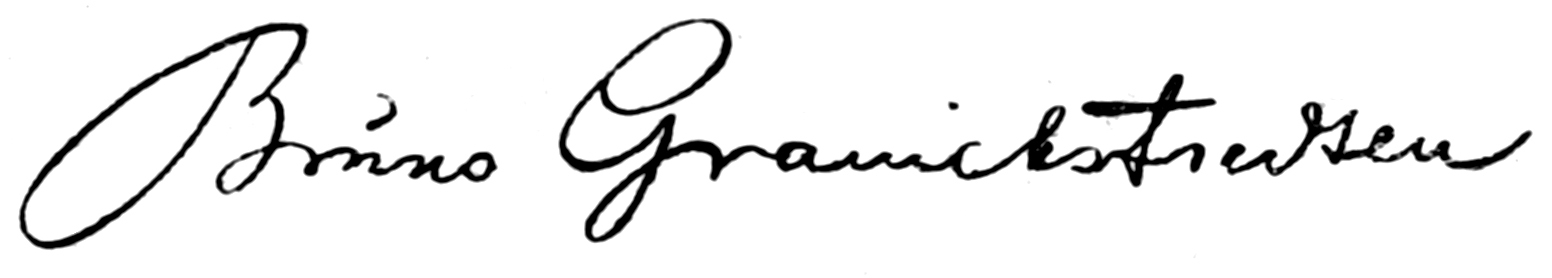
Signature of: bruno granichstaedten